Question: How does the patient history play a role?
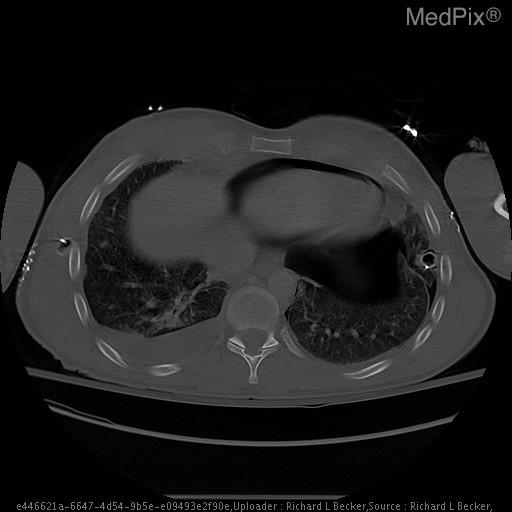
Answer: The patient's history of 22 y.o. man with a history of polytrauma, gun shot wound to chest, 2 weeks ago, status post multiple right thoracostomy tube placements. is key in understanding the case.